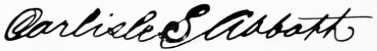
Signature of: carlisle s abbott